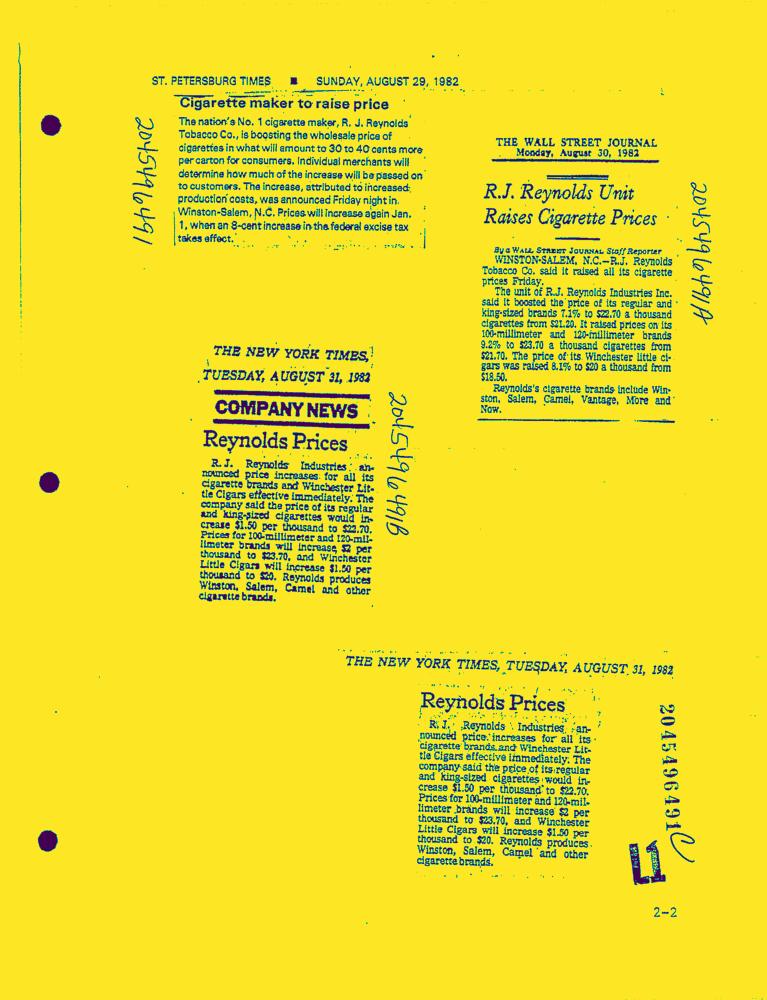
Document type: News-Article